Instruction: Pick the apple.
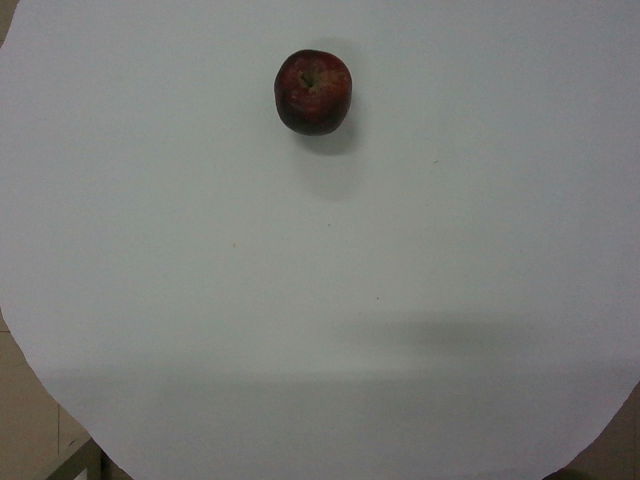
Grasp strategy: vertical